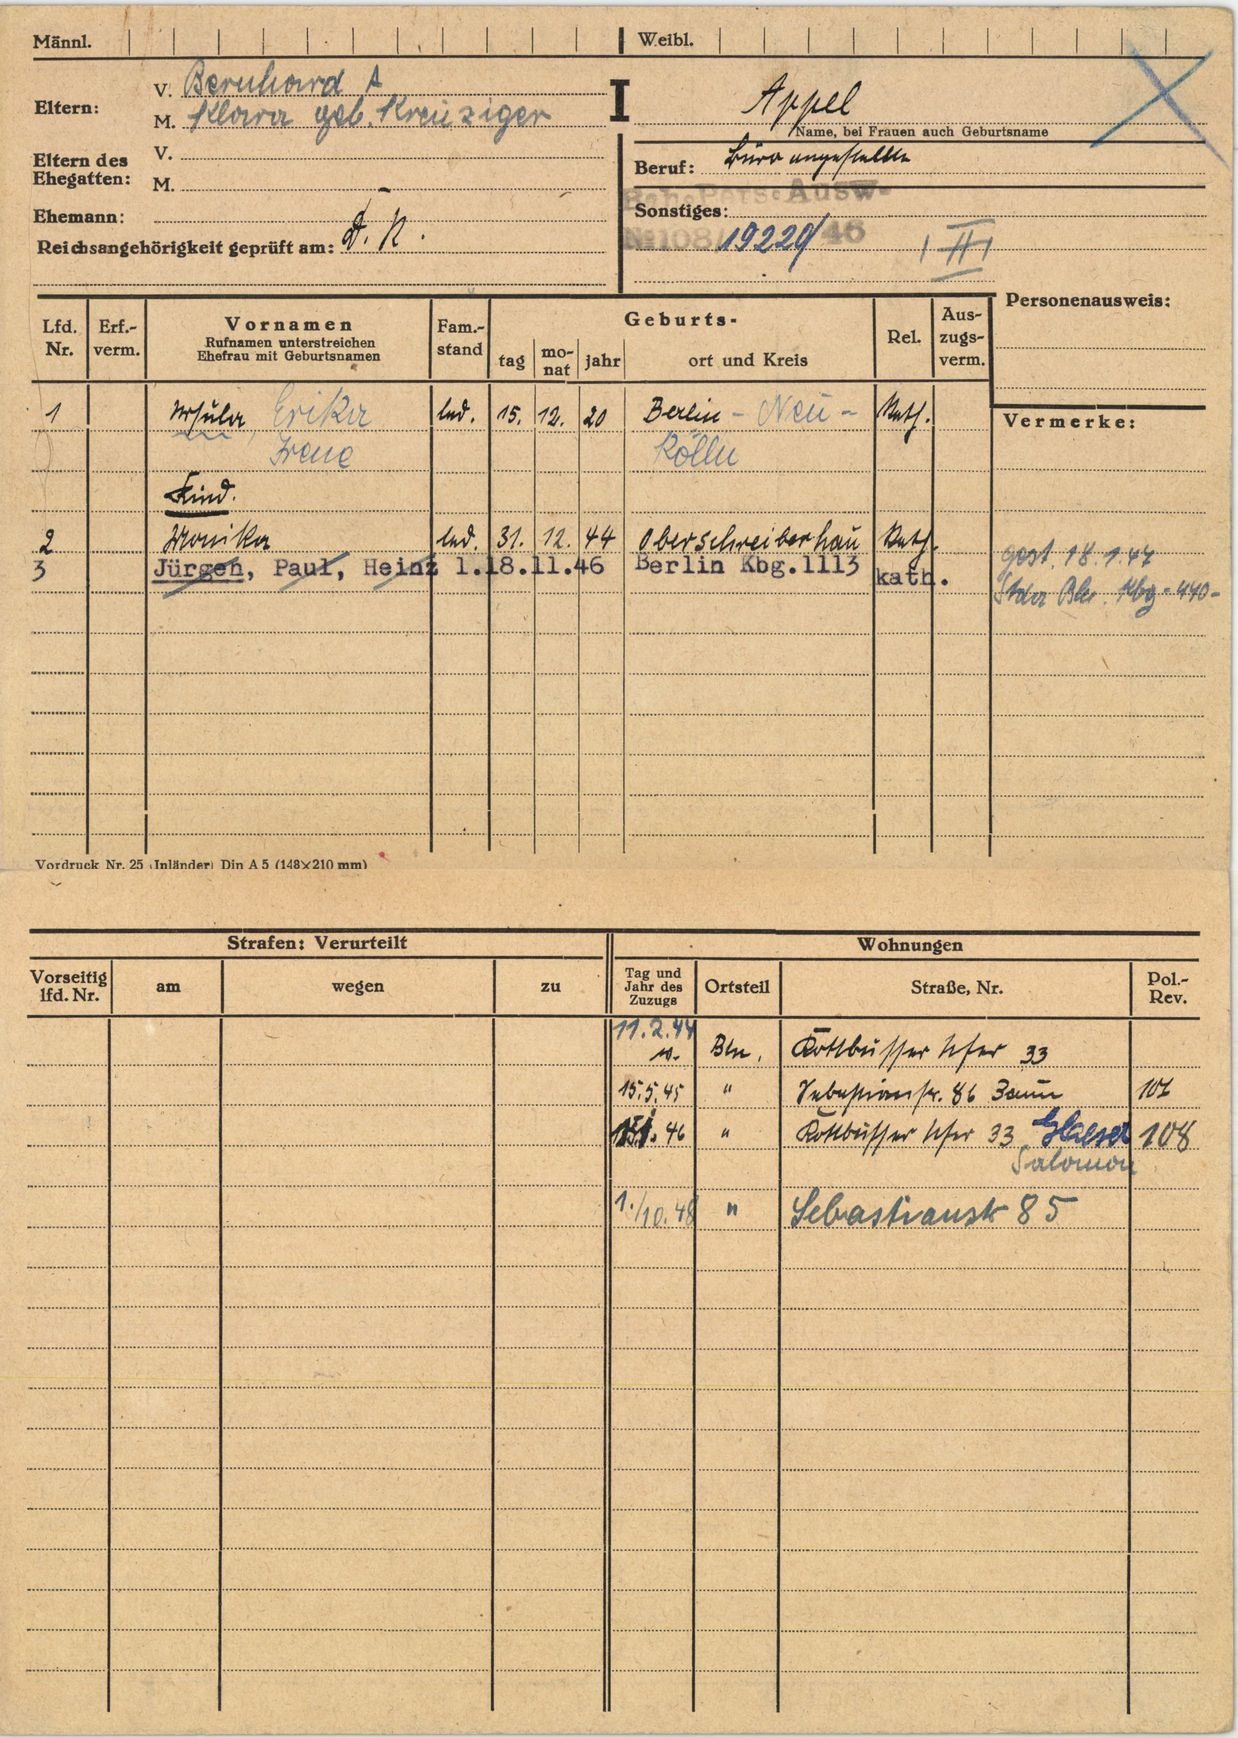
Appel